Retrieve the amount in words, amount in figures, name of the payee, date on the cheque, and the bank name from the image.
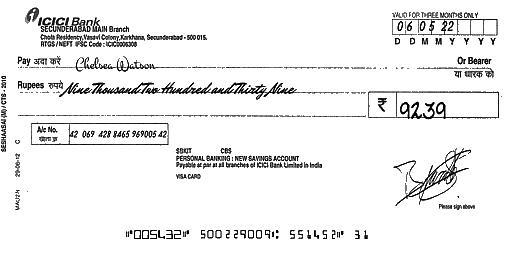
amt_in_words: Nine Thousand Two Hundred and Thirty Nine
amt_in_figures: 9239
payee_name: Chelsea Watson
bank_name: ICICI Bank
cheque_date: 06/05/22